Question: In what way does the history help explain the case?
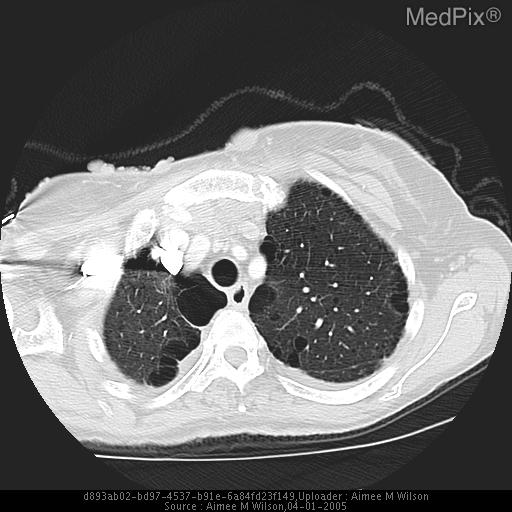
Answer: The patient's history of 66 y.o. female with NF1, vomiting, 25 pack year smoking history, No history of COPD.  CXR obtained initially and Chest CT later obtained for further evaluation of CXR findings. is key in understanding the case.